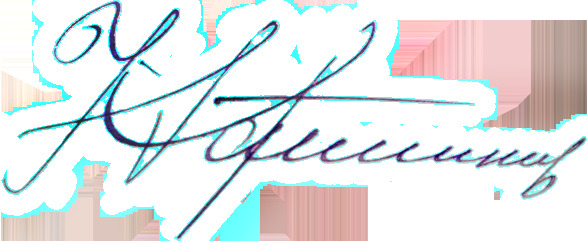
Signature of: q62273656